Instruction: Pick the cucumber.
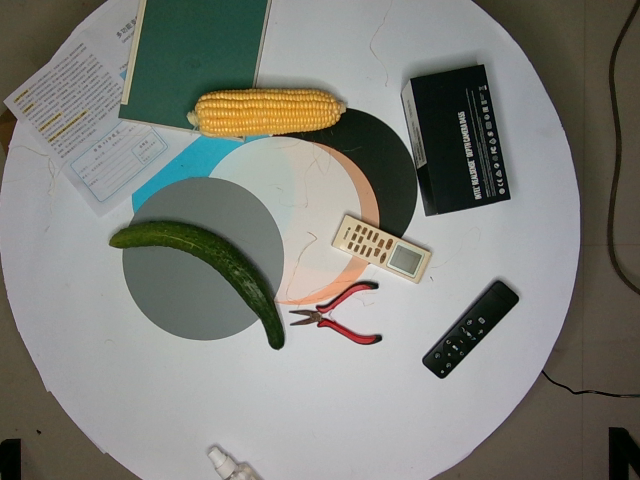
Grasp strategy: vertical